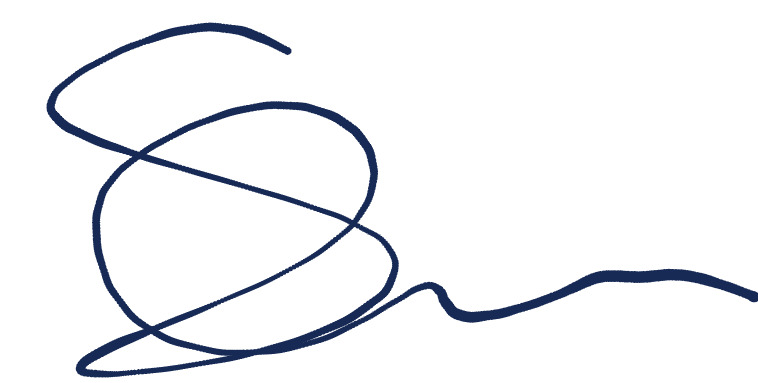
Signature of: simon rieber